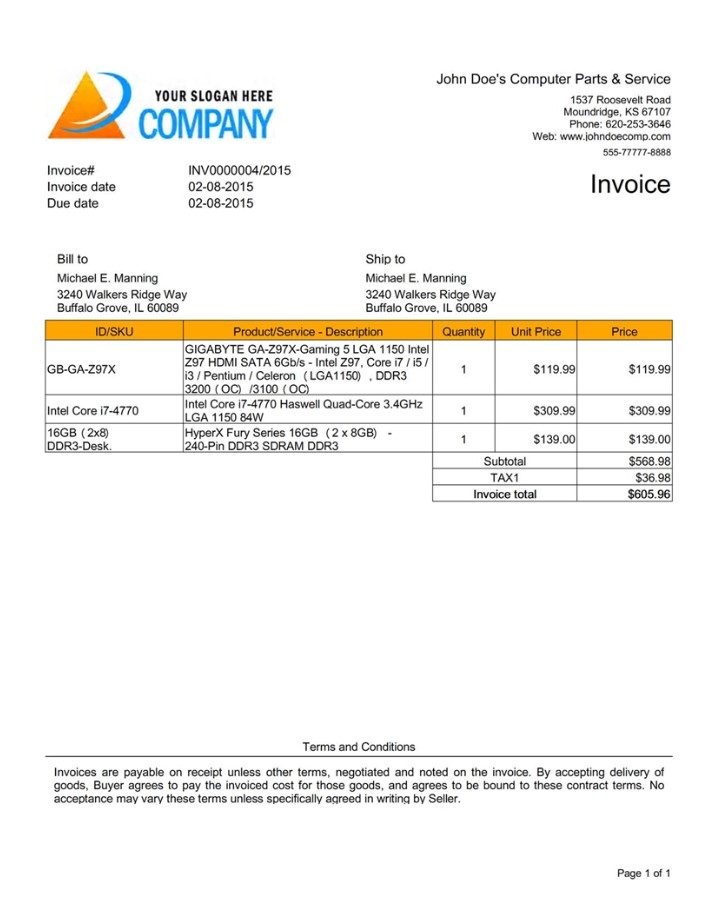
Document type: Invoice